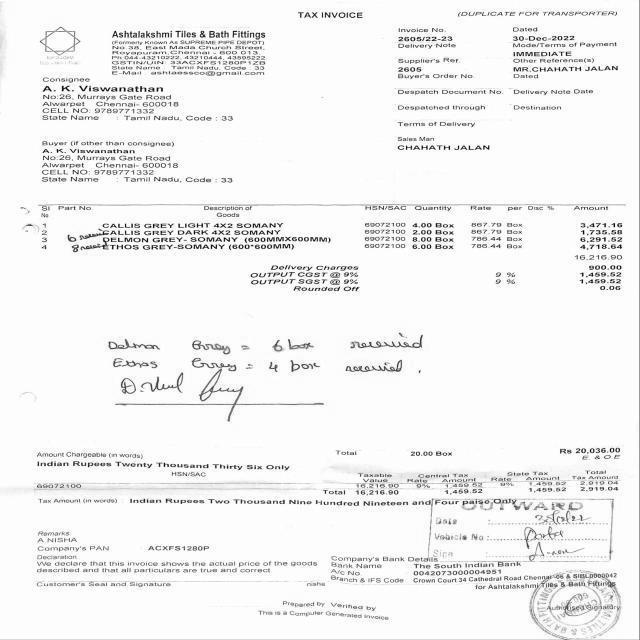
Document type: Invoice